Question: What is the property identification or parcel number listed?
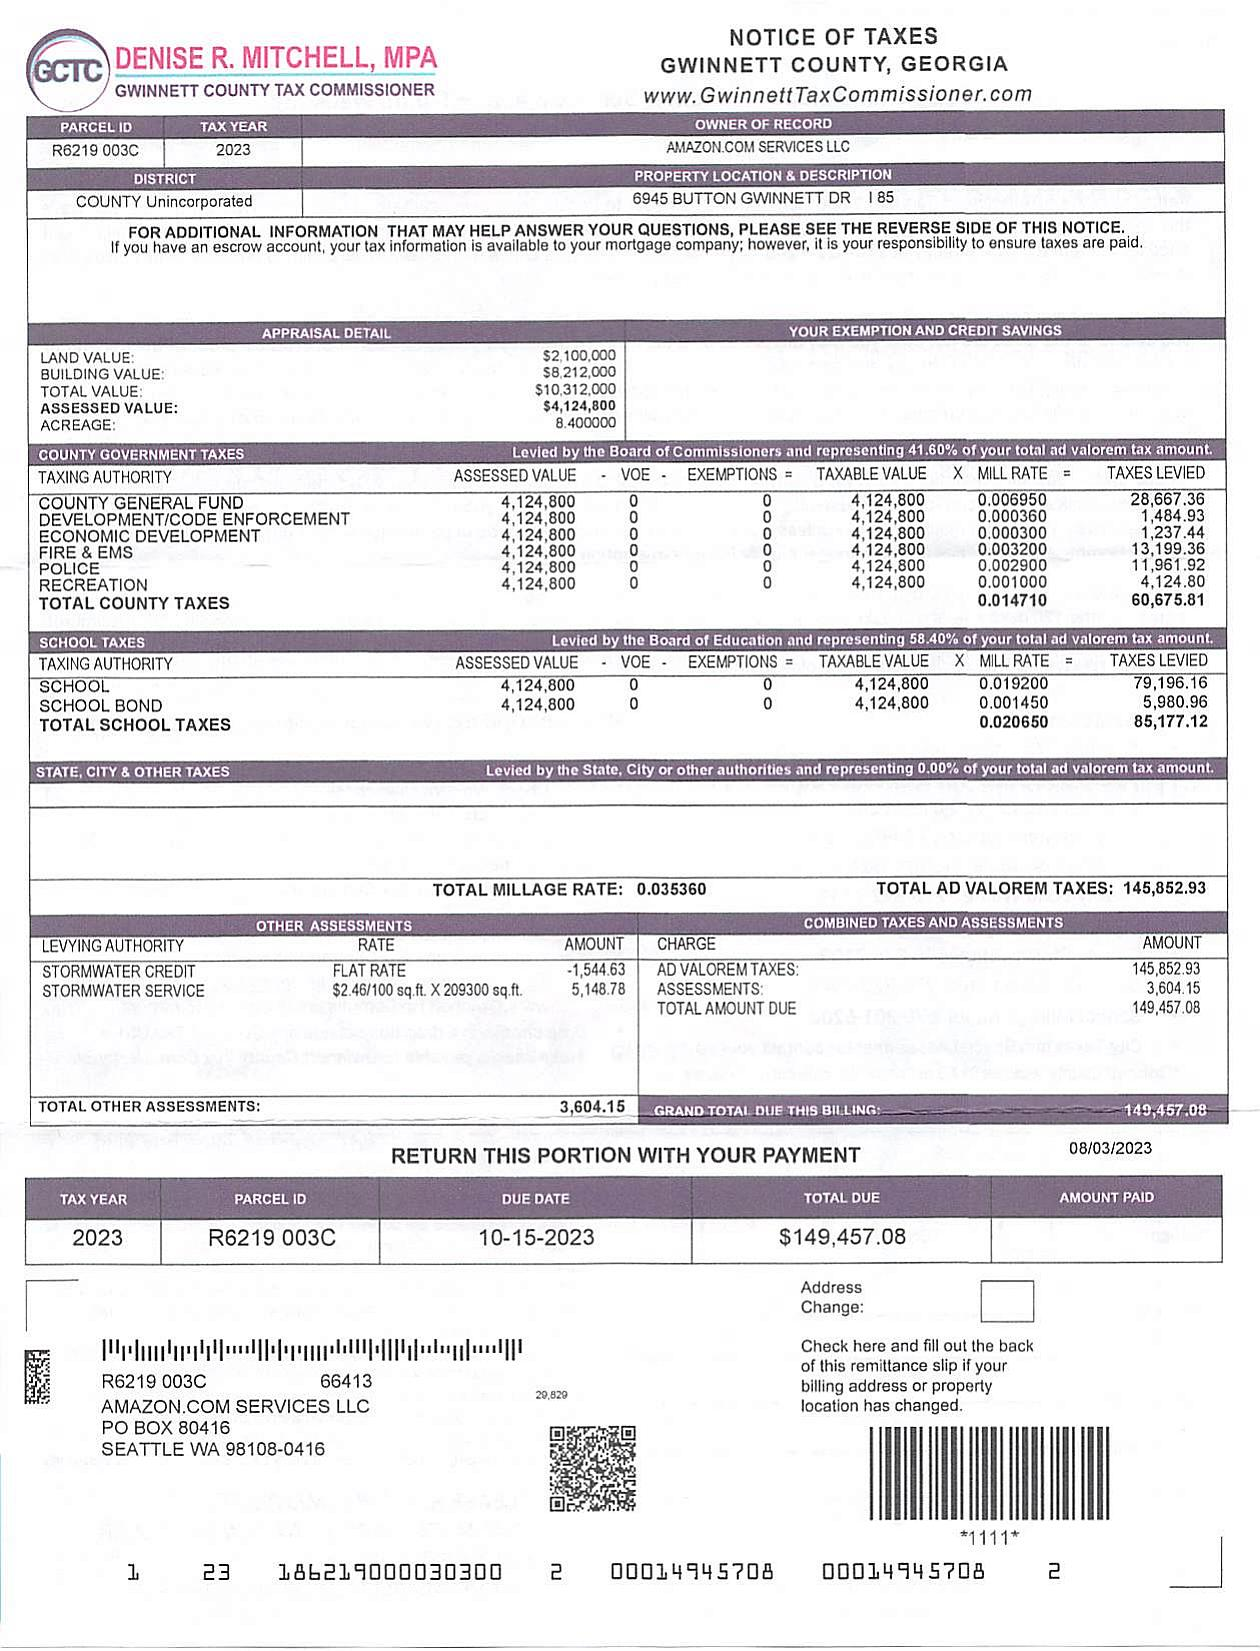
Answer: "R6219 003C"